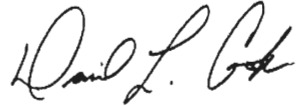
Signature of: david cook